Question: What is the name of the tenant mentioned in the document?
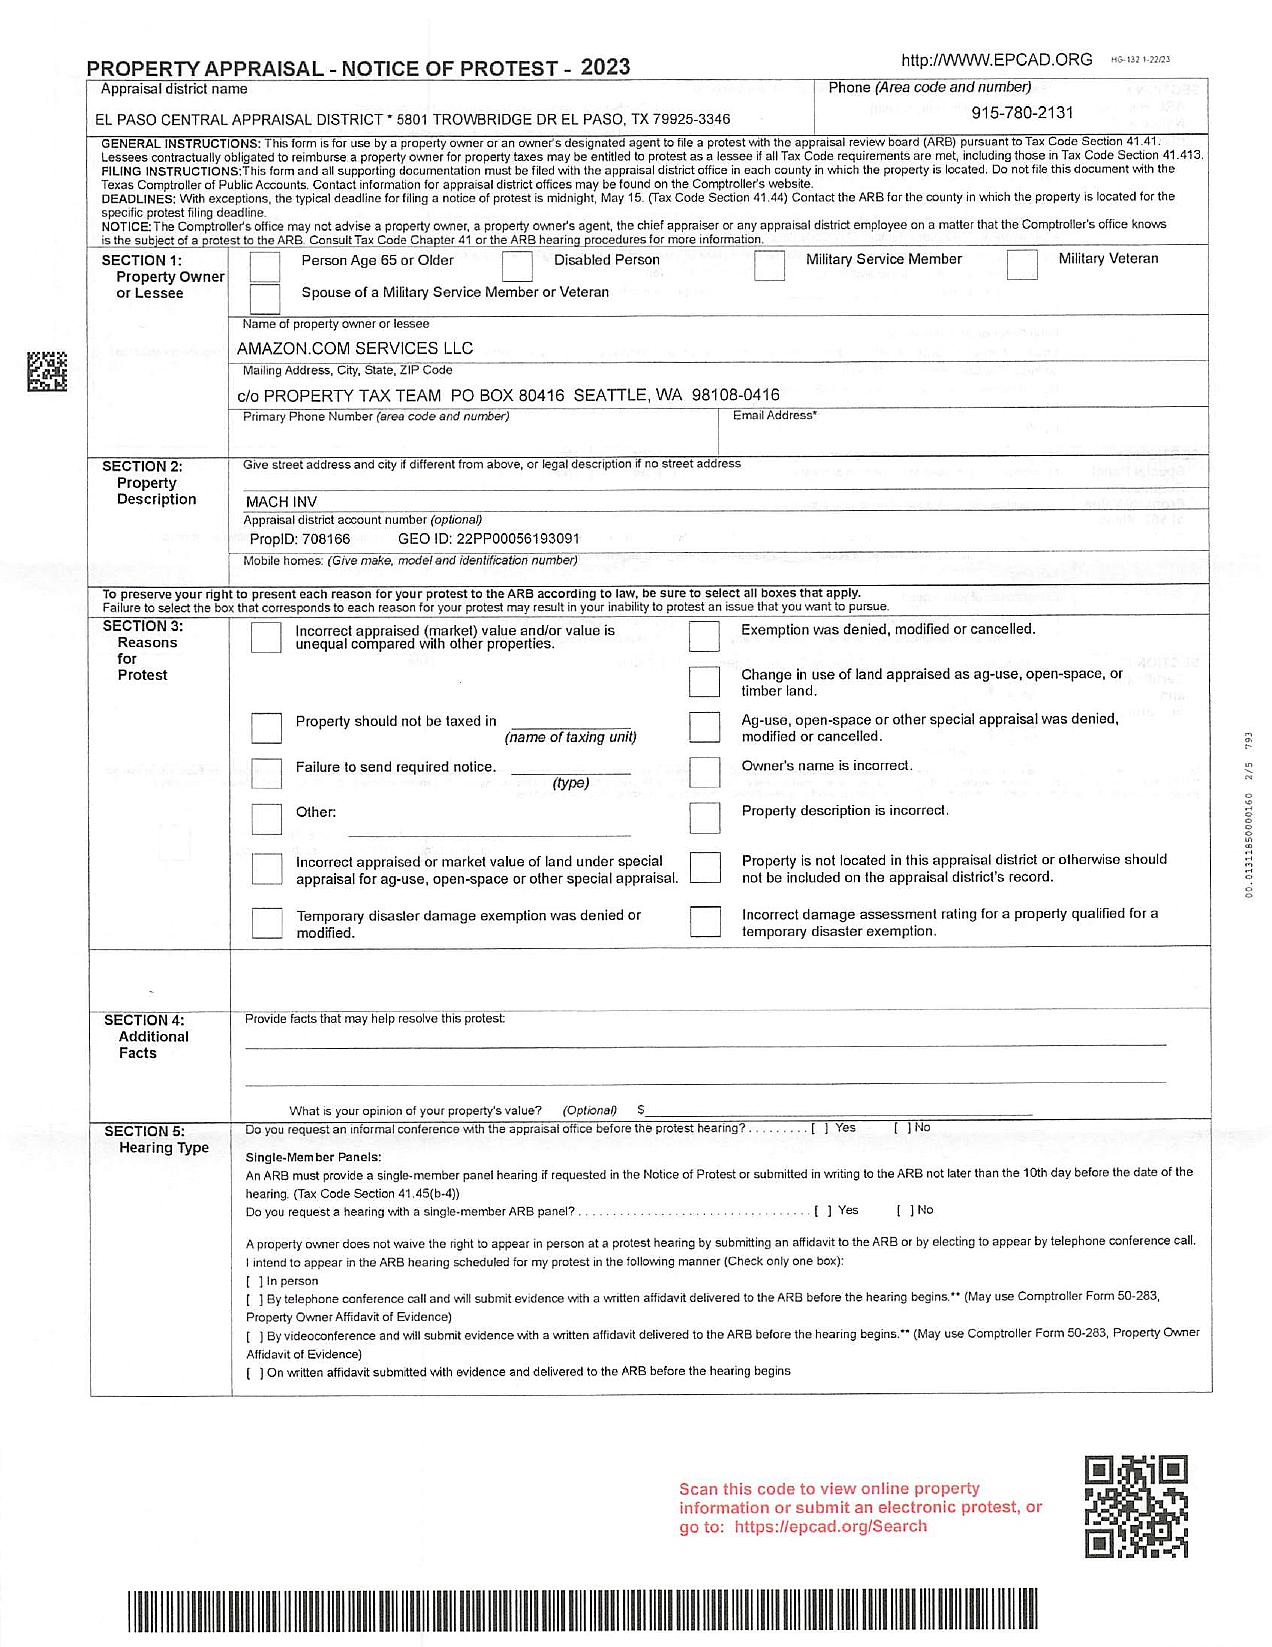
Answer: "AMAZON.COM SERVICES LLC"